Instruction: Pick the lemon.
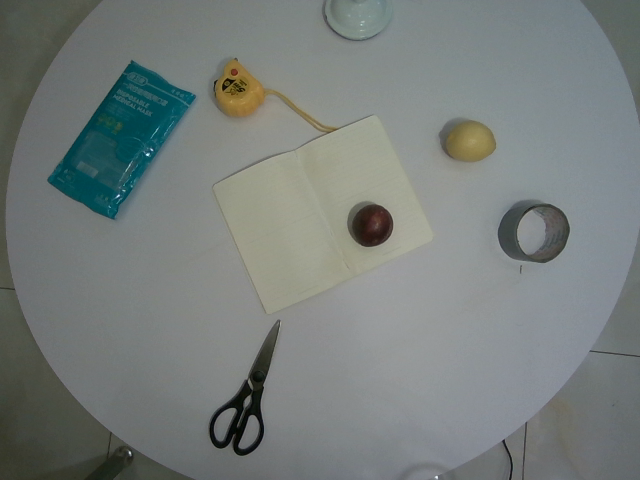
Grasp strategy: vertical